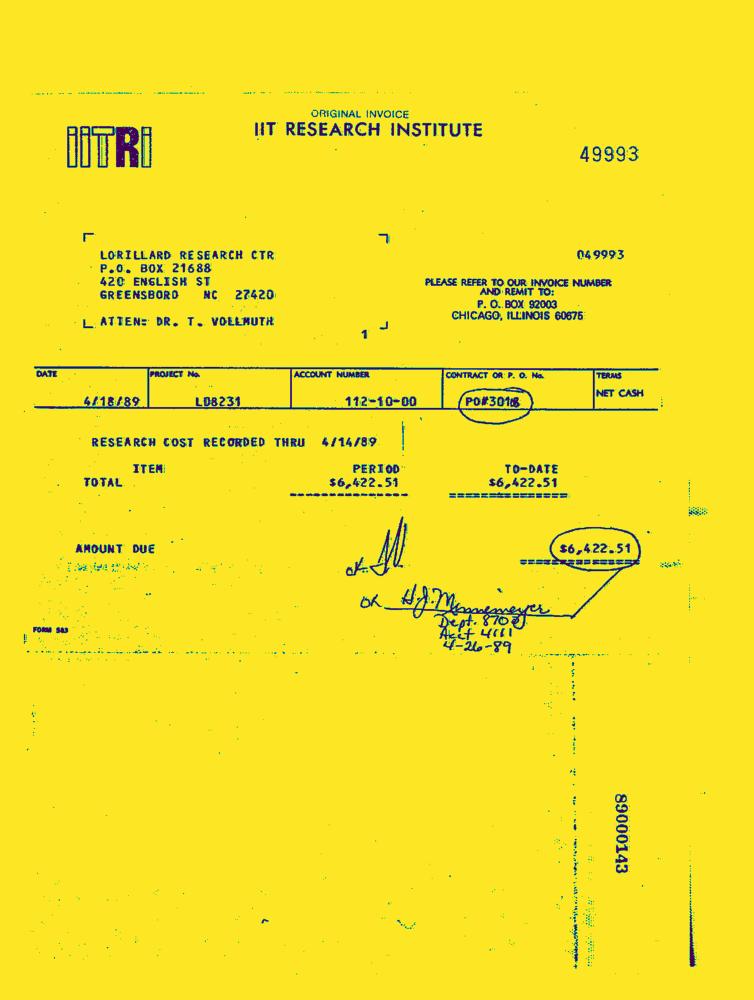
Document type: Invoice-Doc